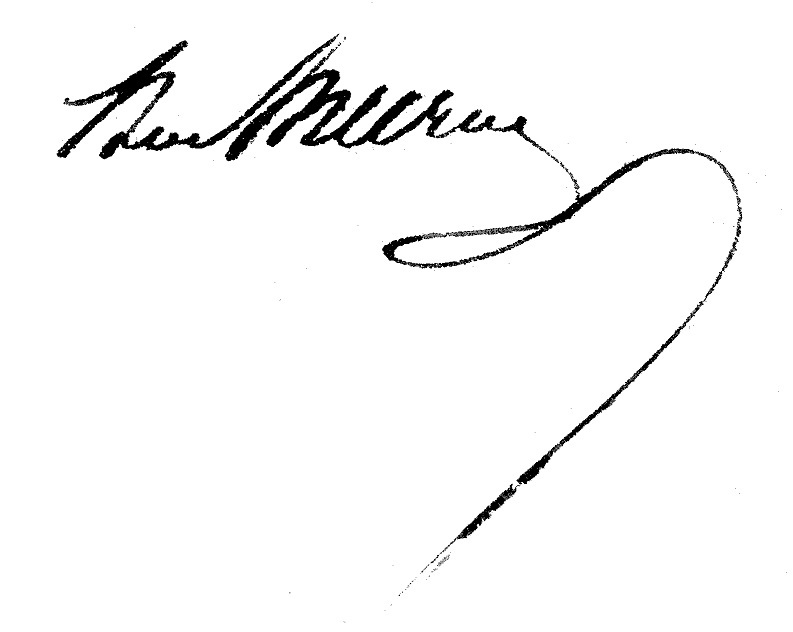
Signature of: géraud antoine hippolyte de murat